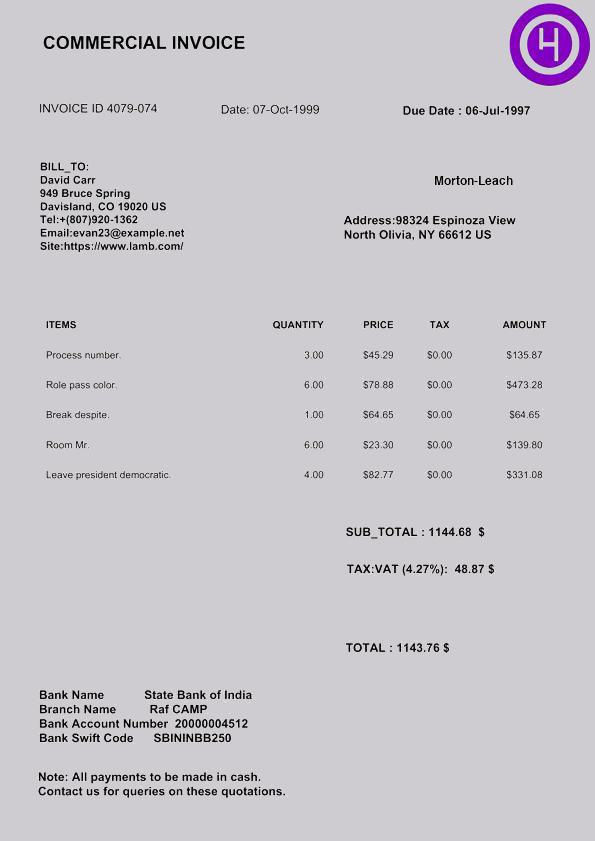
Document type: Invoice